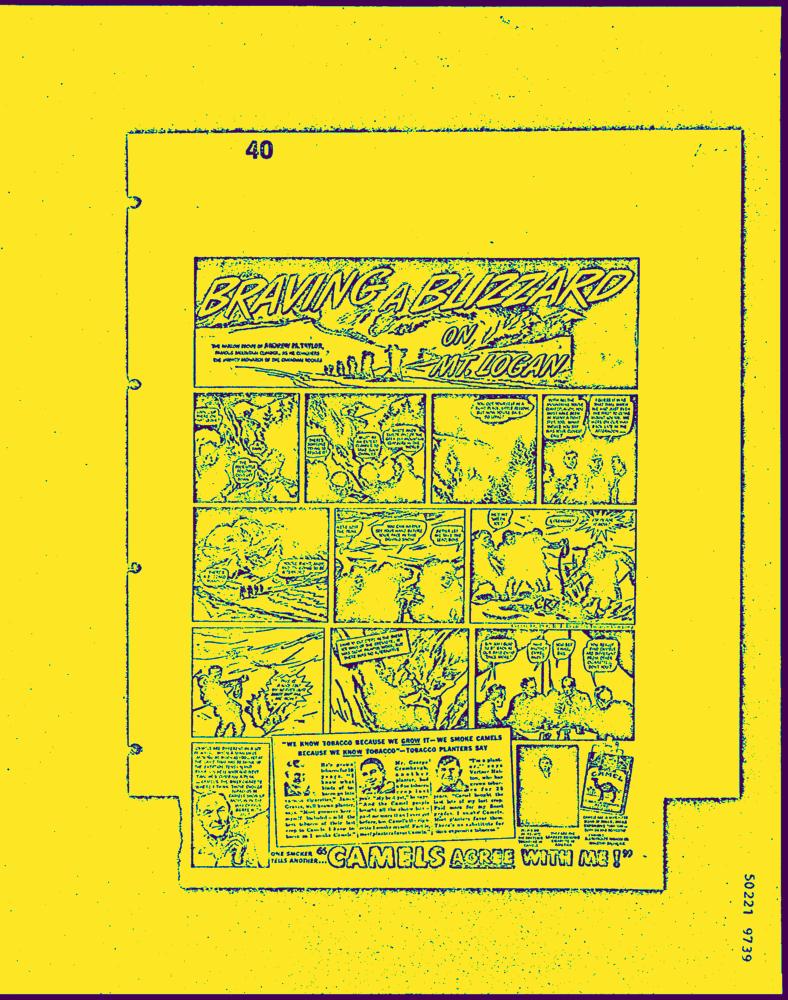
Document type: AD